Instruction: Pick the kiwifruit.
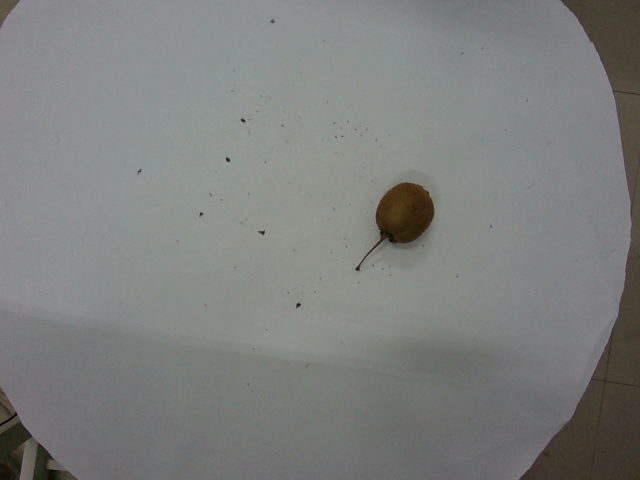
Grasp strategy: vertical